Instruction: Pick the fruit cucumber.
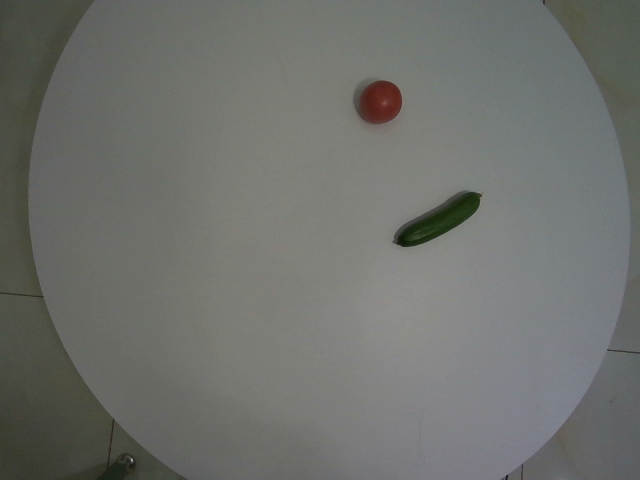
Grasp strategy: vertical